Question: What appears to be the issue?
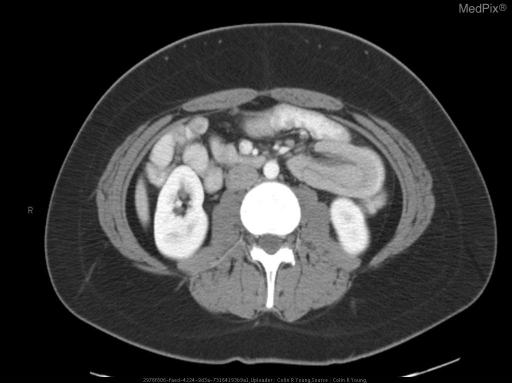
Answer: The findings suggest Contrast enhanced axial CT of the abdomen demonstrates extraluminal mesenteric fat located around a proximal jejununal segment (intussusceptum) telescoping into the lumen of an adjacent and more distal jejunal segment (intussuscipiens).. Jejunojejunal intussusception. The patient might have a history of 23 y/o female smoker w/ history of inflammatory bowel disease (IBD) type disease s/p partial colectomy with intermittent abdominal symptoms..